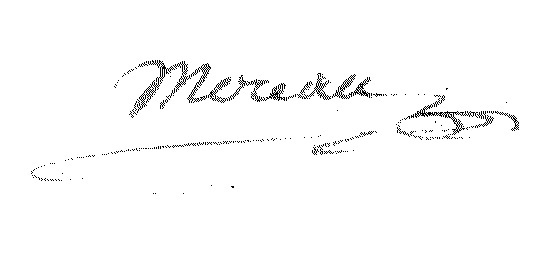
Signature of: étienne vincent moreau